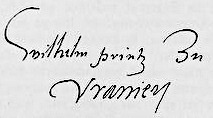
Signature of: william the silent